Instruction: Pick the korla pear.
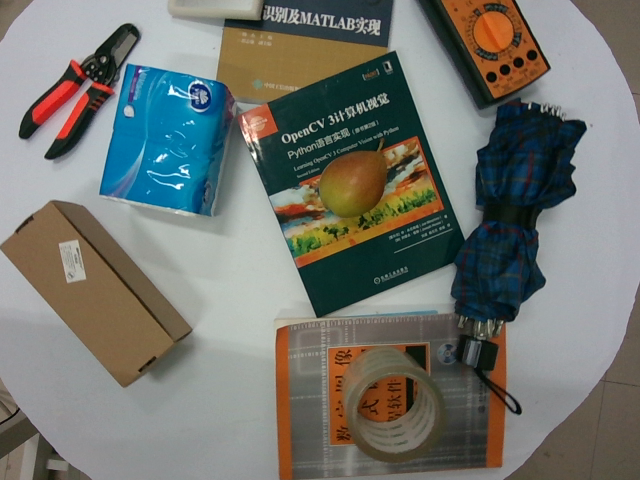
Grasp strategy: vertical